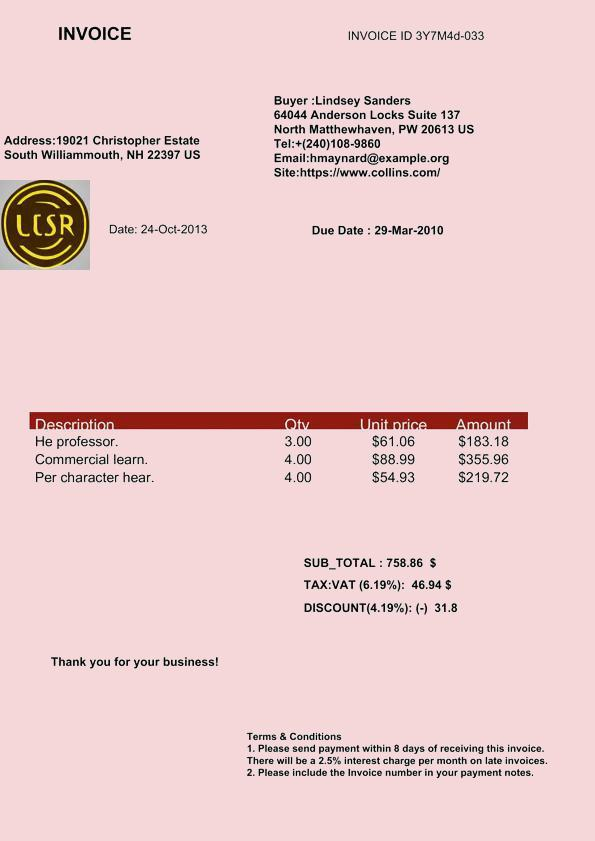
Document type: Invoice